Question: What is the main concern?
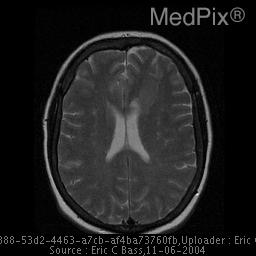
Answer: The findings suggest Broad strip of soft tissue which follows gray matter on all pulse sequences, extending off the left anterior ventricle and into the high left frontal gray matter.  Focal thickening of the cortical gray matter and volume loss is associated.. Selected axial T2 image at level of lateral ventricles.  Heterotopic gray matter in the subependymal region of the lateral ventricles. (Supependymal gray matter heterotopia). The patient might have a history of 54yo female with life long history of epilepsy and seizures..